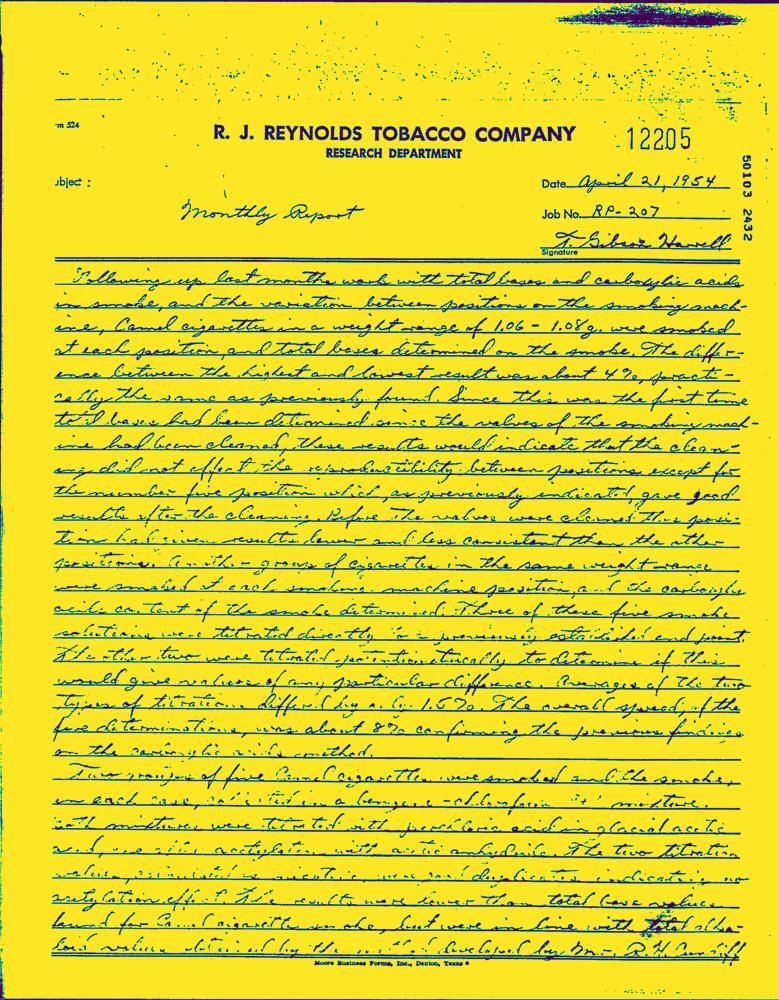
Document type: Hand-Written